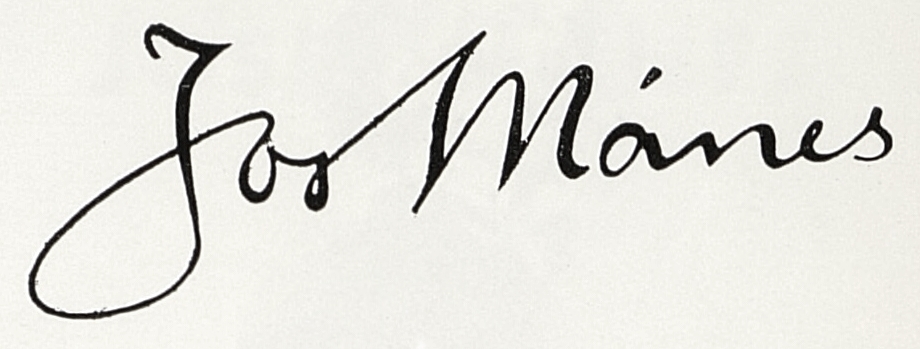
Signature of: josef mánes